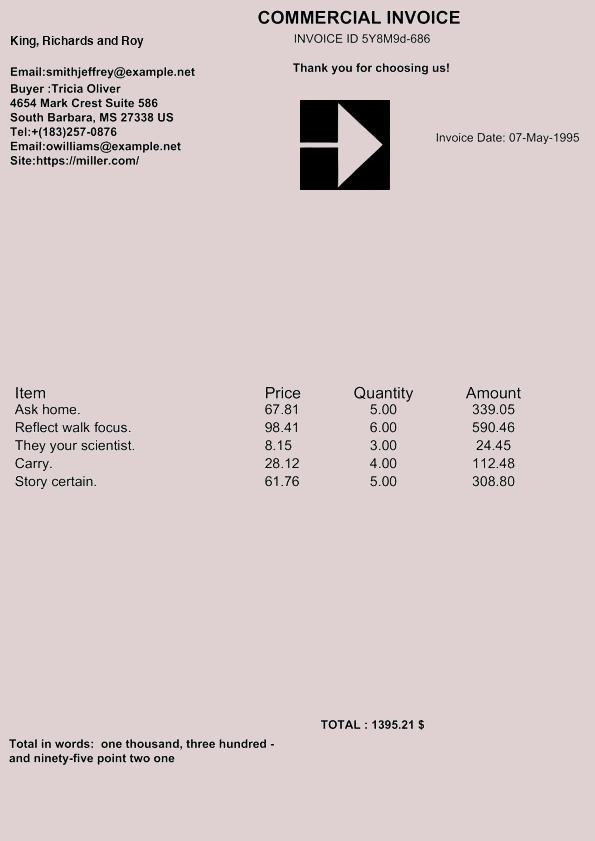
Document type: Invoice